Question: What appears to be the issue?
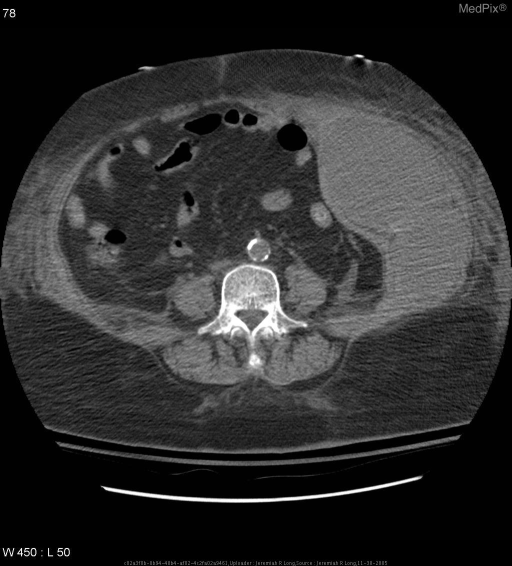
Answer: The findings suggest Non contrast CT of the abdomen and the pelvis demonstrates a large hyperdense heterogeneous mass at the left lateral abdominal wall, not present on a prior CT of the abdomen from less than a week prior.. Three axial non-contrast CT images of the abdomen demonstrating a large hyperdense, heterogeneous mass at the left lateral abdominal wall consistent with hemorrhage.. The patient might have a history of 56 year old female patient in the intensive care unit found to have a sudden drop in her hemoglobin and hematocrit following the recent initiation of anticoagulation therapy for a pulmonary embolus..